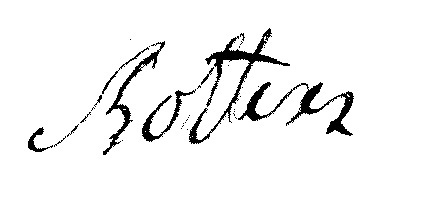
Signature of: jean baptiste bottex